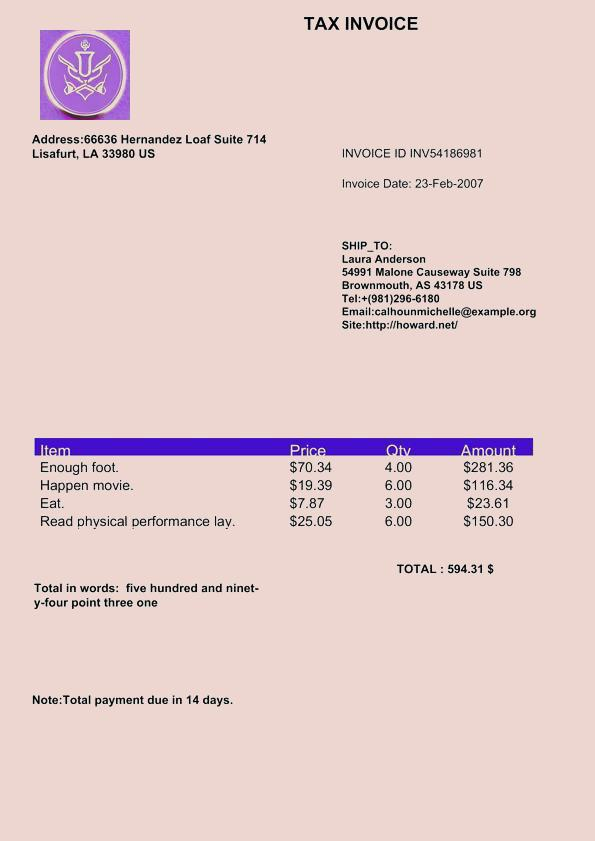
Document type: Invoice